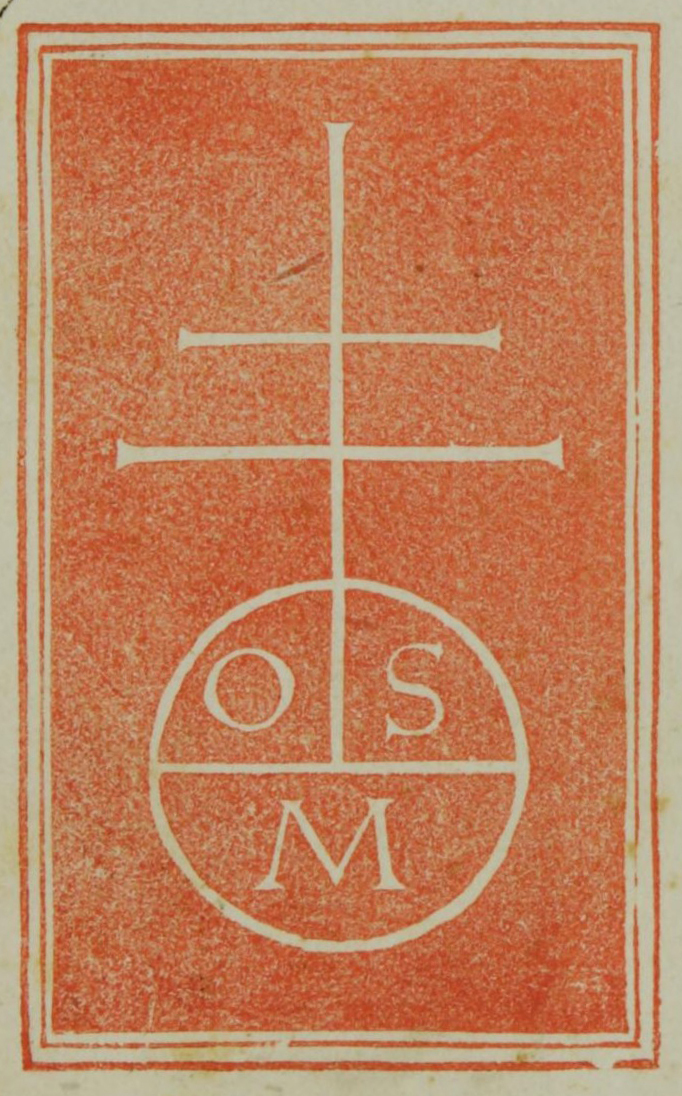
Signature of: ottaviano scoto